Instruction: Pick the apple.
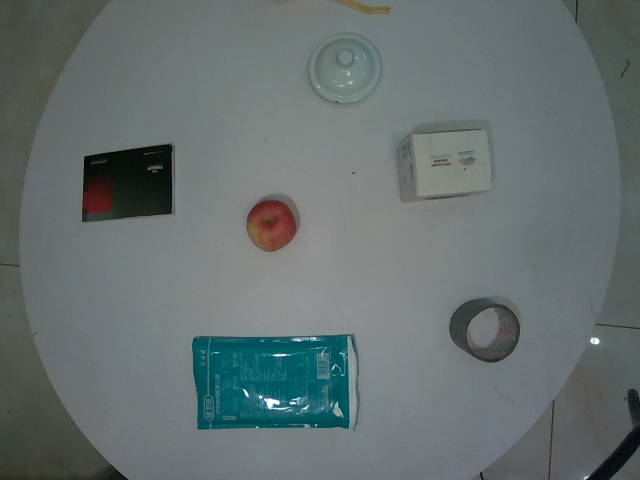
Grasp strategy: vertical